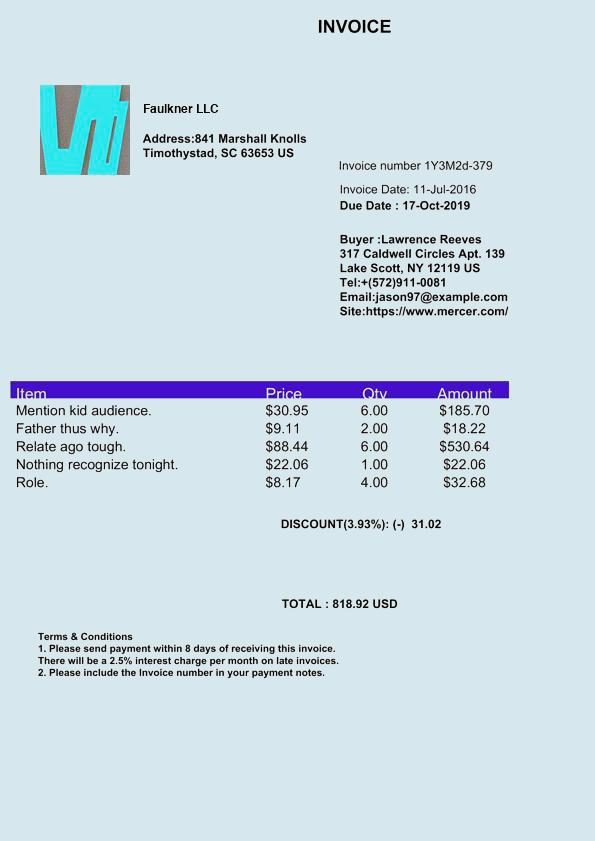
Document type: Invoice